Question: What is the suspected problem?
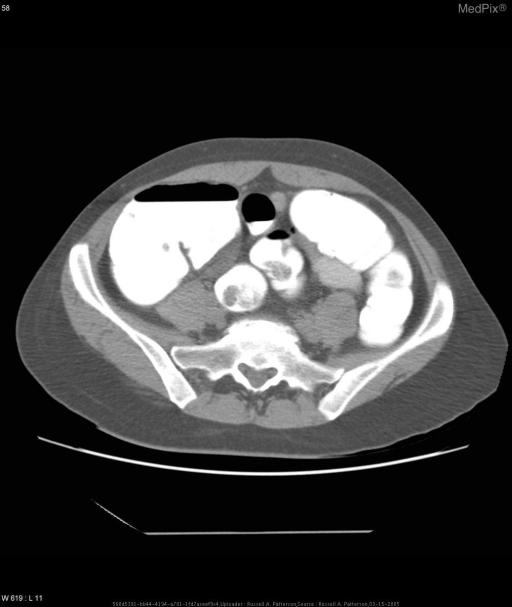
Answer: The findings suggest The appendix does not demonstrate filling of contrast.  It measures between 8-9 mm in diameter.  There is no surrounding fluid and no evidence of abscess or significant inflammatory change.  There is no evidence of adnexal mass or inflammatory bowel disease.. The appendix does not demonstrate filling of contrast.  It measures between 8-9 mm in diameter.  There is no surrounding fluid and no evidence of abscess or significant inflammatory change.  There is no evidence of adnexal mass or inflammatory bowel disease.. The patient might have a history of 42 y/o female with 6 hour history of bilateral 9/10 lower abdominal pain, nausea and vomiting.  One loose bowel movement..